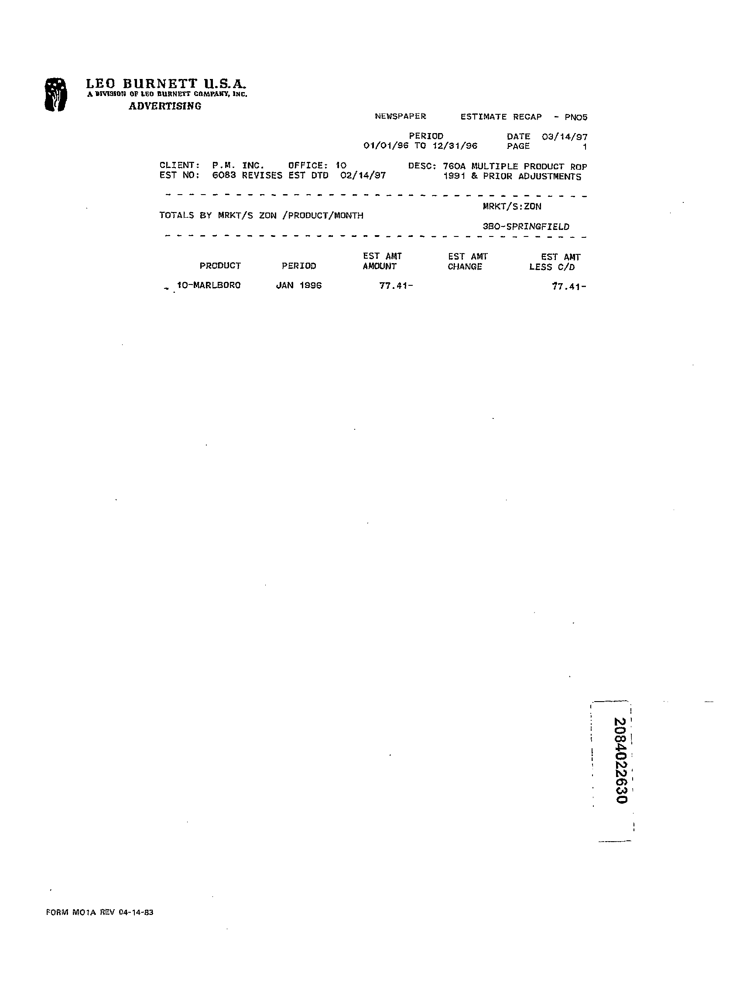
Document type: Invoice